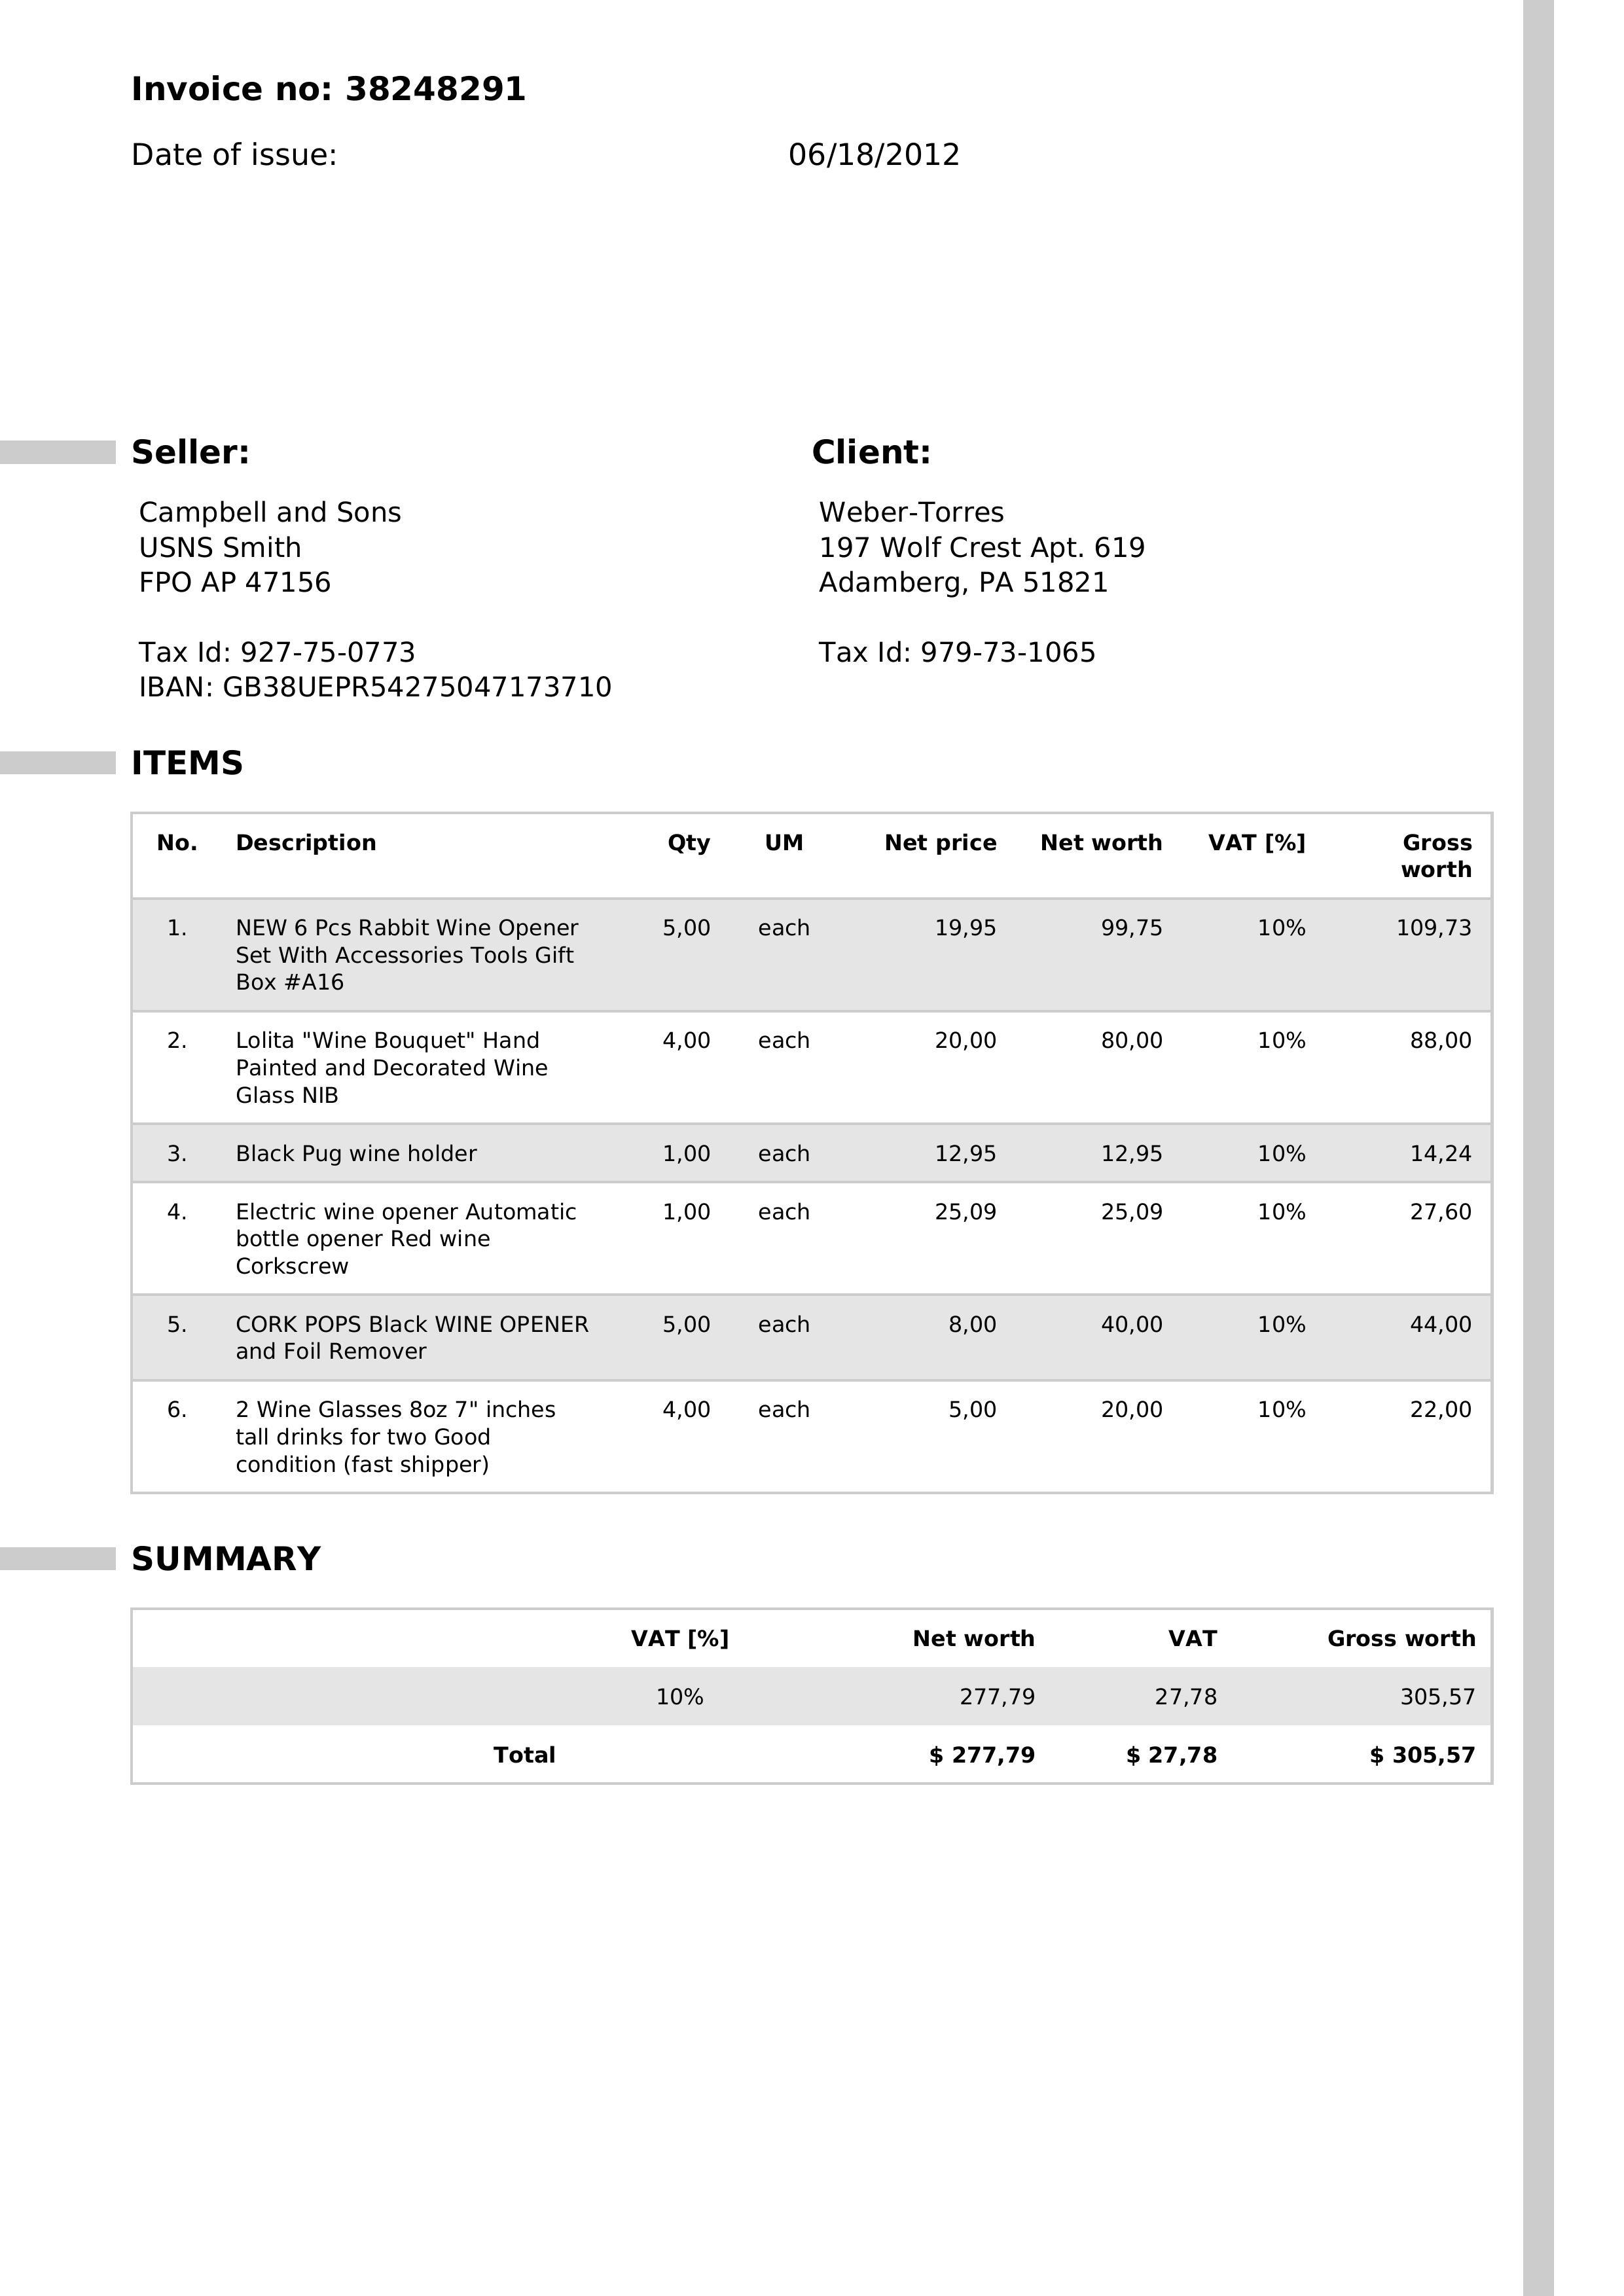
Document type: Invoice